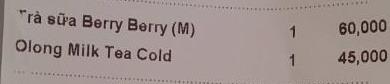
<table>
<tr>
<td>trà sữa Berry Berry (M)</td>
<td>1</td>
<td>60,000</td>
</tr>
<tr>
<td>Olong Milk Tea Cold</td>
<td>1</td>
<td>45,000</td>
</tr>
</table>